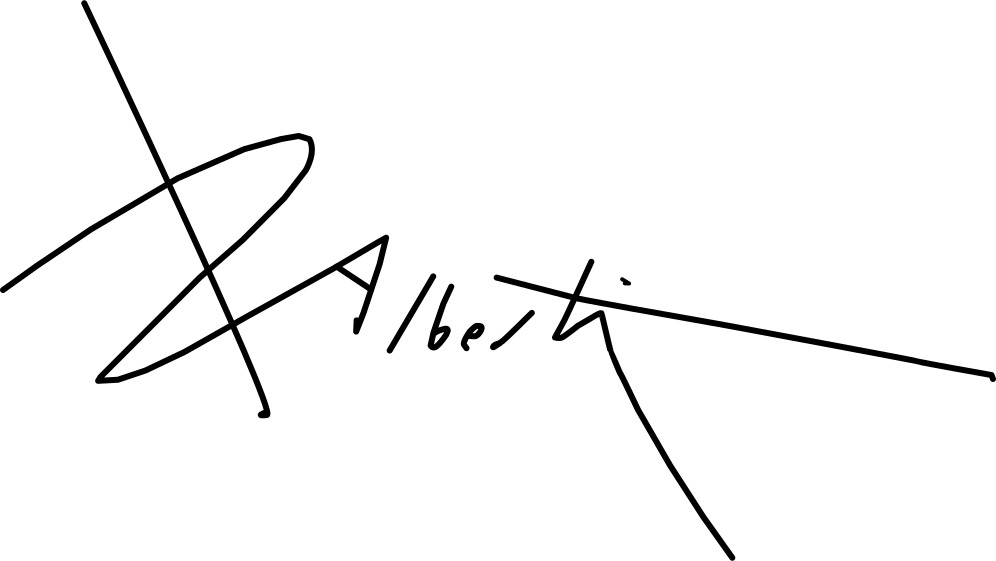
Signature of: rafael alberti